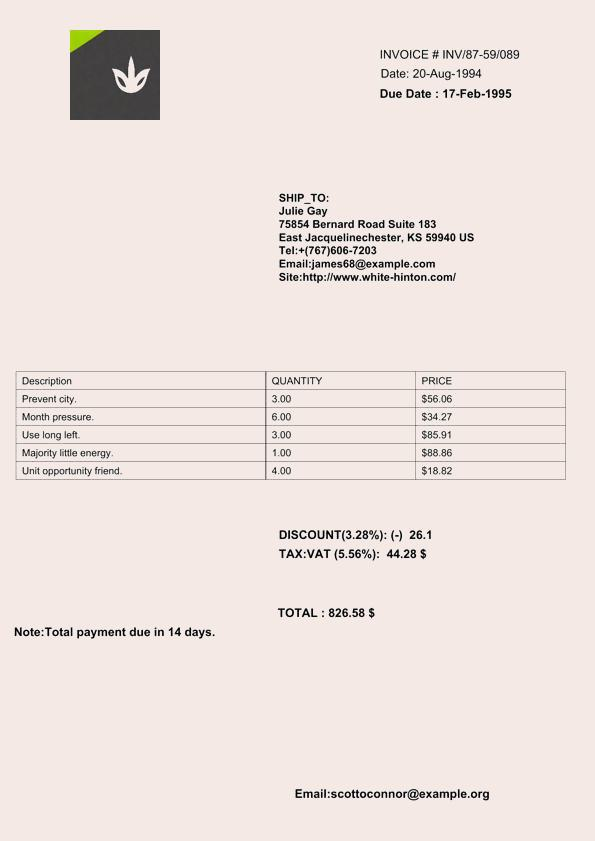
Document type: Invoice